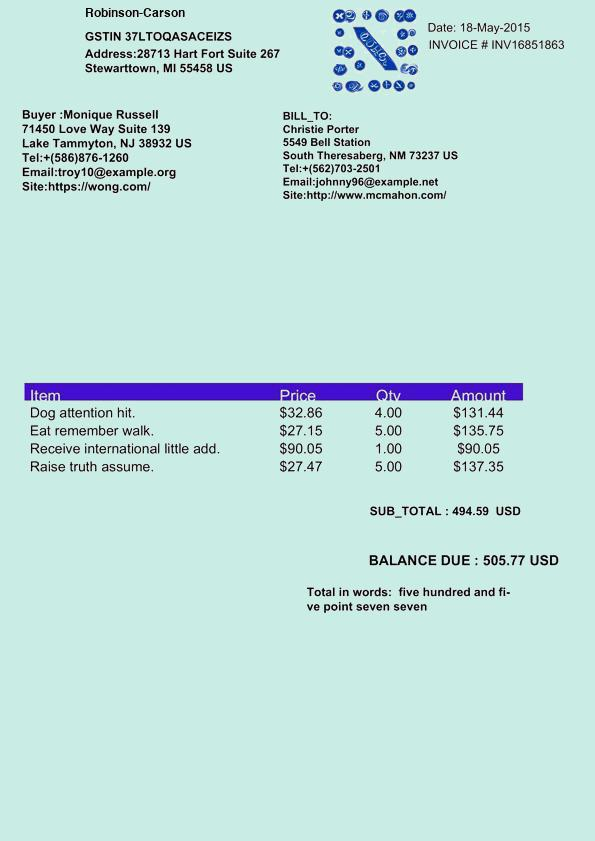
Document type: Invoice